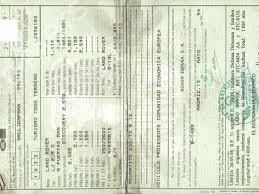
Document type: Invoice